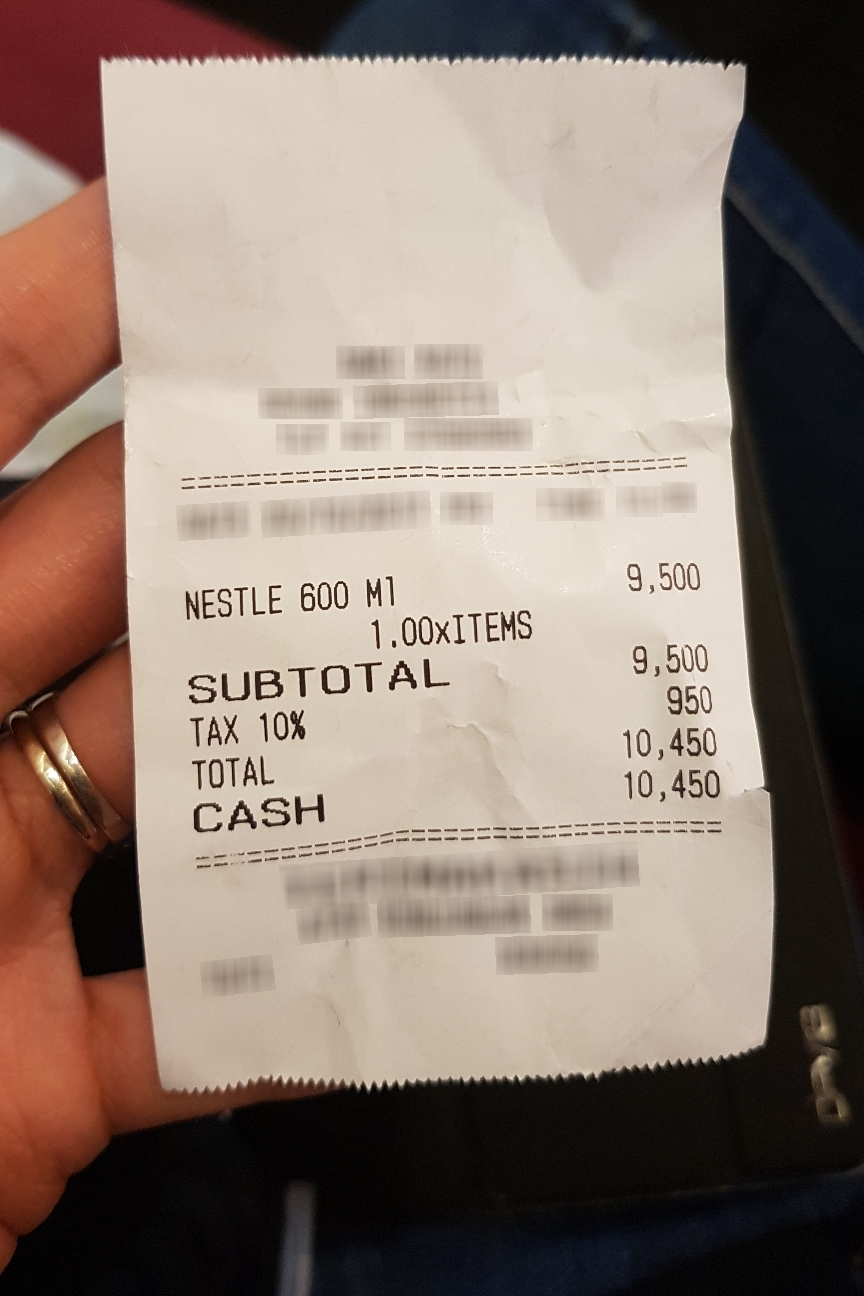
Number of items: 3
Subtotal: 9,500
Tax: 950
Total: 10,450
OCR text regions:
text: NESTLE
text: 600
text: M1
text: 9,500
text: 1.00xITEMS
text: SUBTOTAL
text: 9,500
text: TAX
text: 10%
text: 950
text: TOTAL
text: 10,450
text: CASH
text: 10,450